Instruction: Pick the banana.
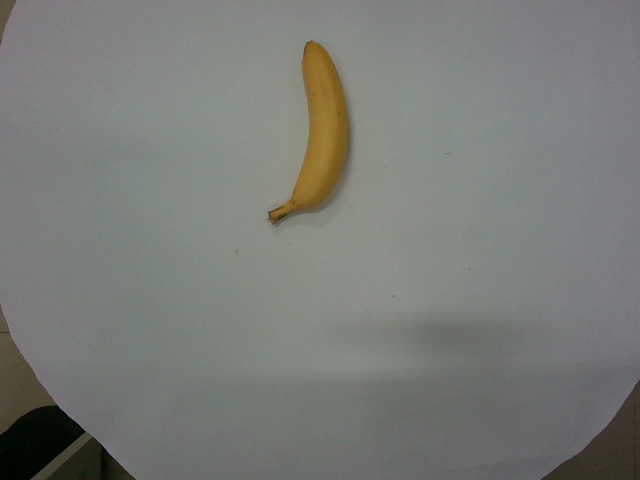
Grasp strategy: vertical